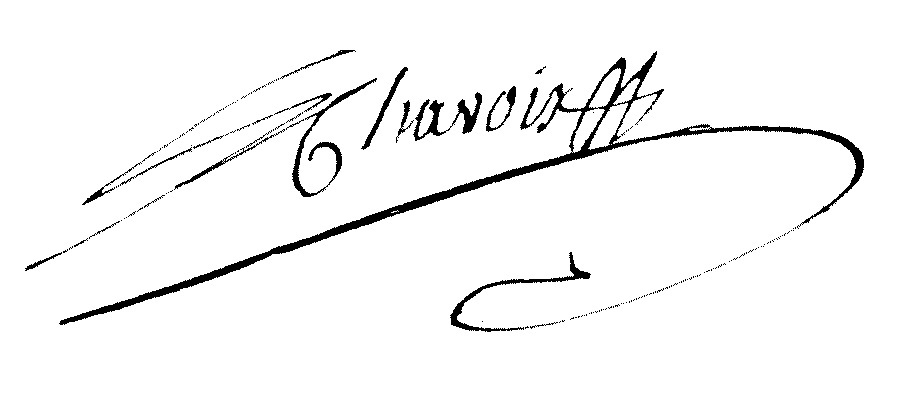
Signature of: jean baptiste chavoix